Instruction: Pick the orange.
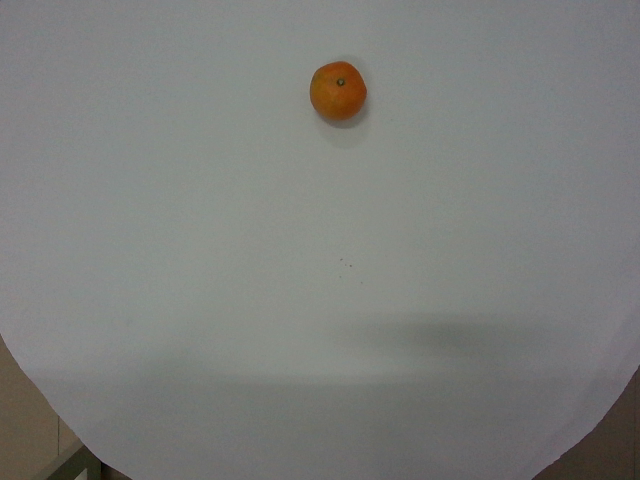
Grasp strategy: vertical